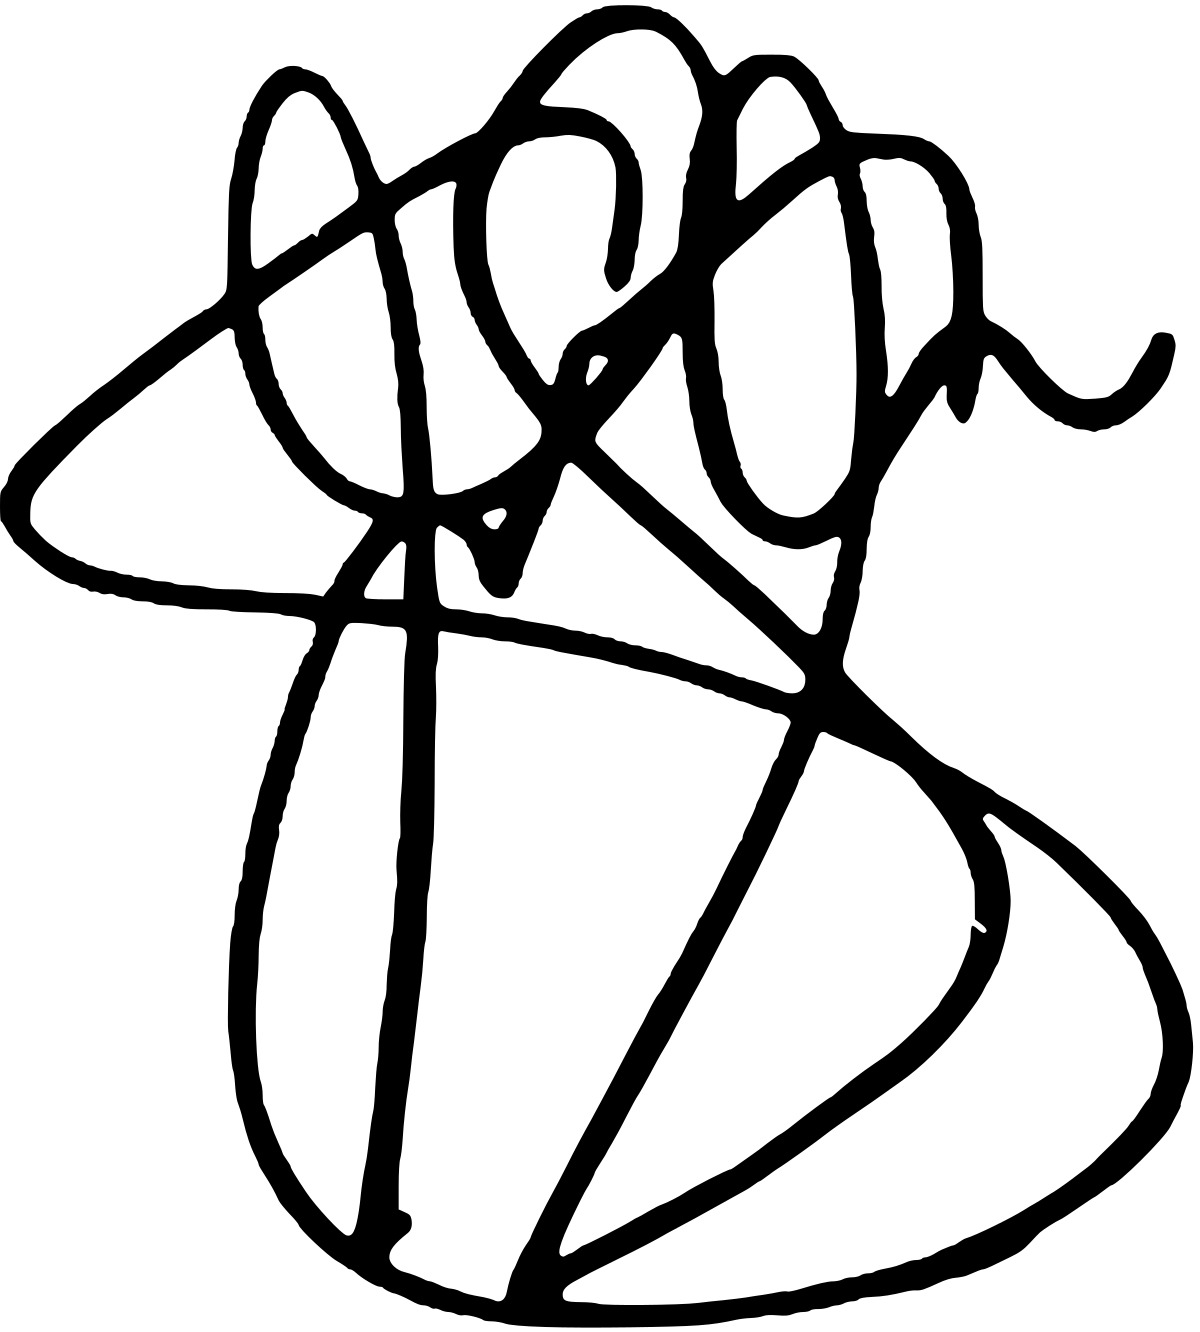
Signature of: summer glau